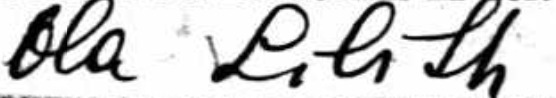
Signature of: ola lilith